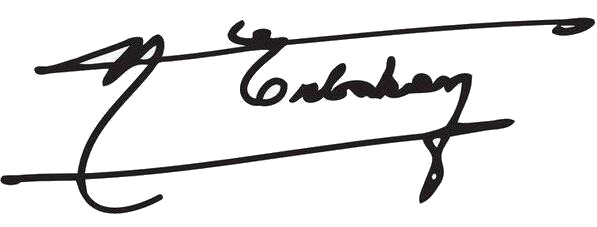
Signature of: necmettin erbakan